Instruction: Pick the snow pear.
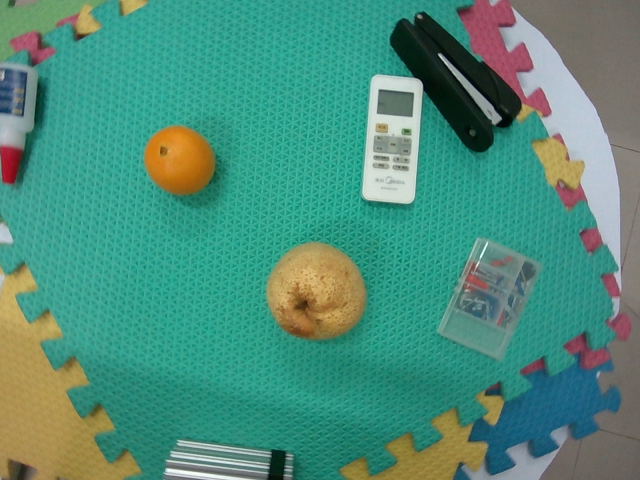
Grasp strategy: vertical